Question: What is the potential diagnosis?
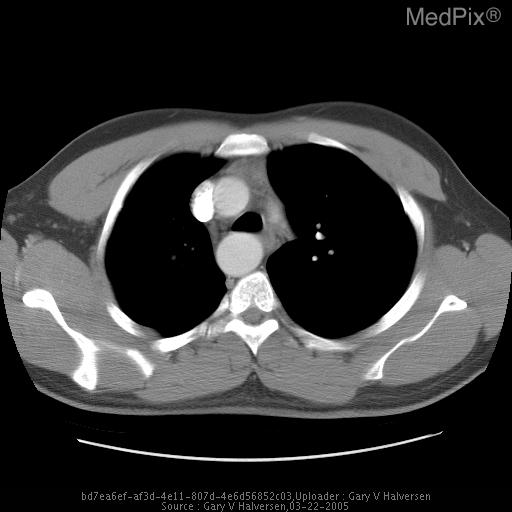
Answer: The possible diagnosis includes Right arch versus Double aortic arch. Mirror image branching vs. aberrant left subclavian artery..